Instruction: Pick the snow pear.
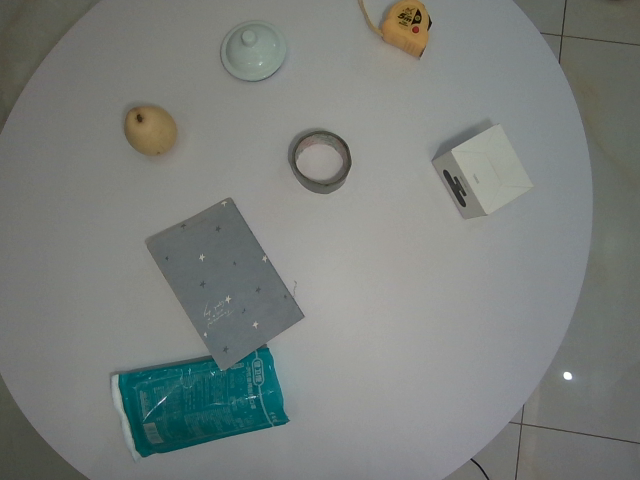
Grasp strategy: vertical